Question: What is the assessed value of the property as noted in the document?
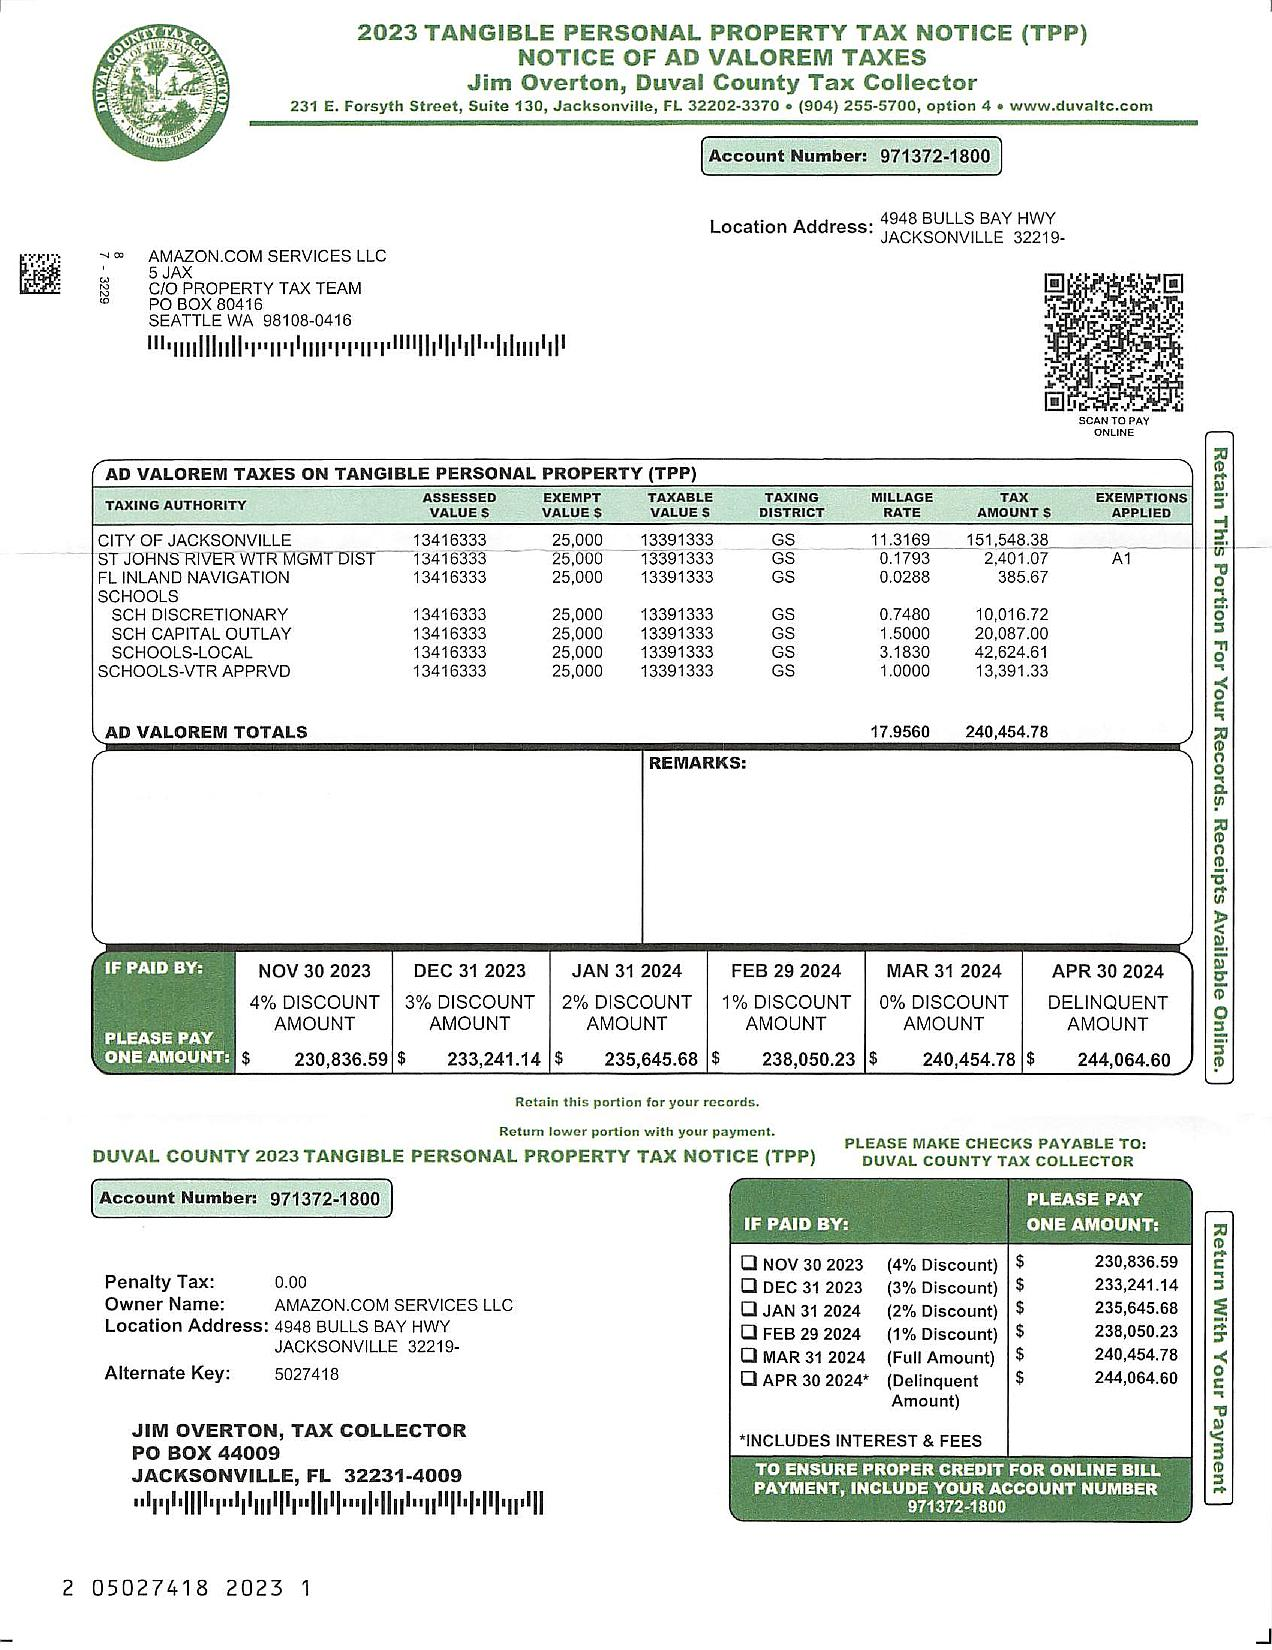
Answer: "13416333"